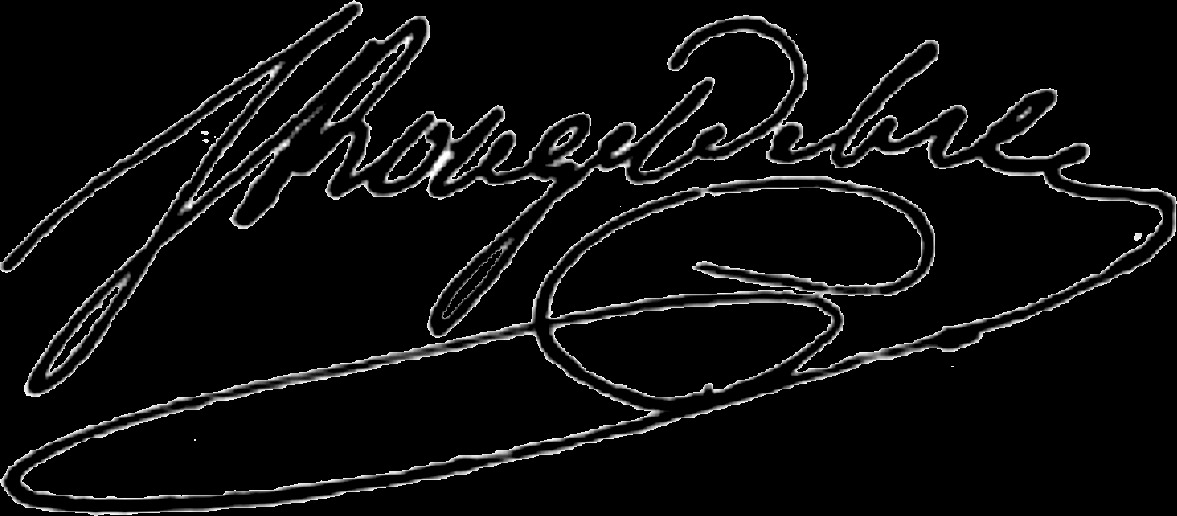
Signature of: claude joseph rouget de lisle